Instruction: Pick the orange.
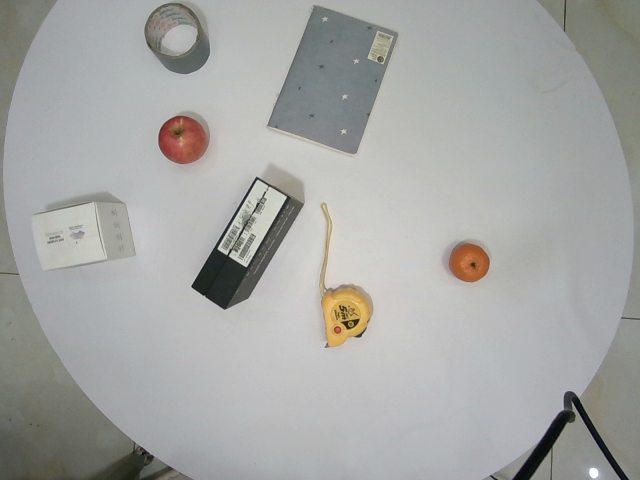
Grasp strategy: vertical